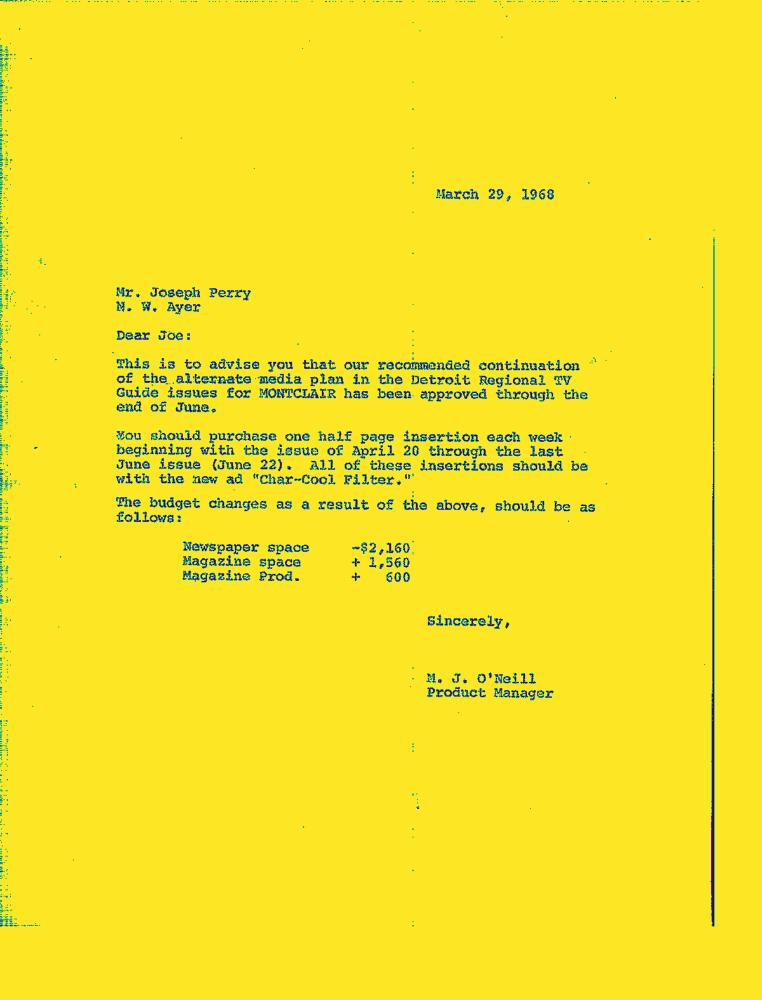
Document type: Letter-Doc